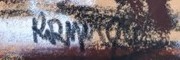
Signature of: karel kožíšek